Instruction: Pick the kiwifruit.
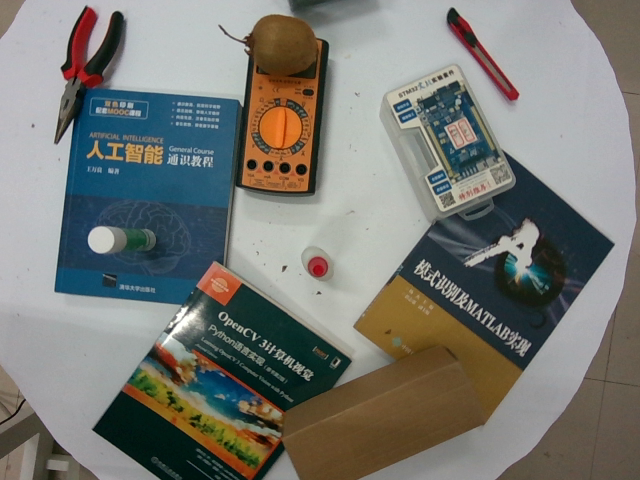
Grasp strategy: vertical